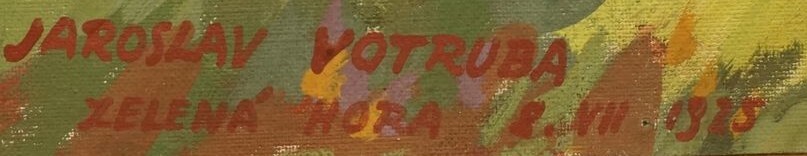
Signature of: jaroslav votruba